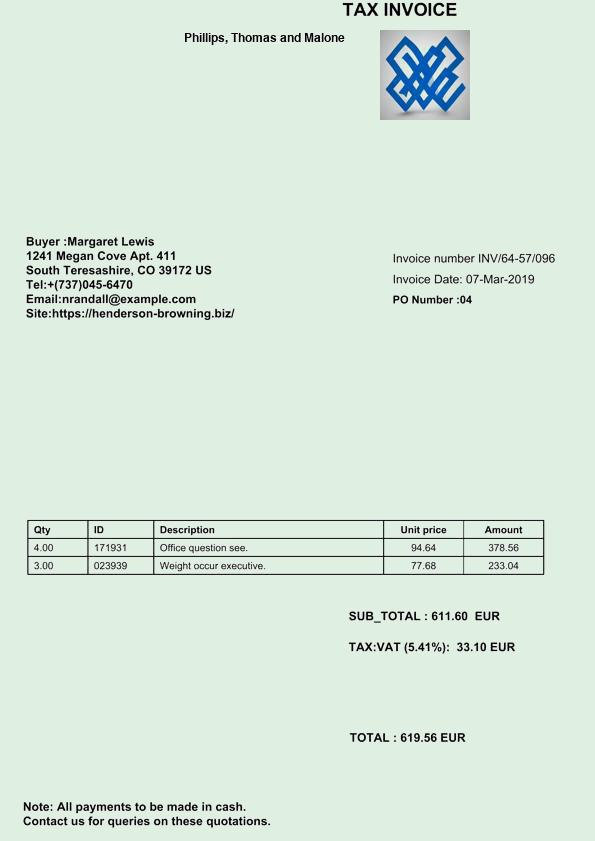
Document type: Invoice